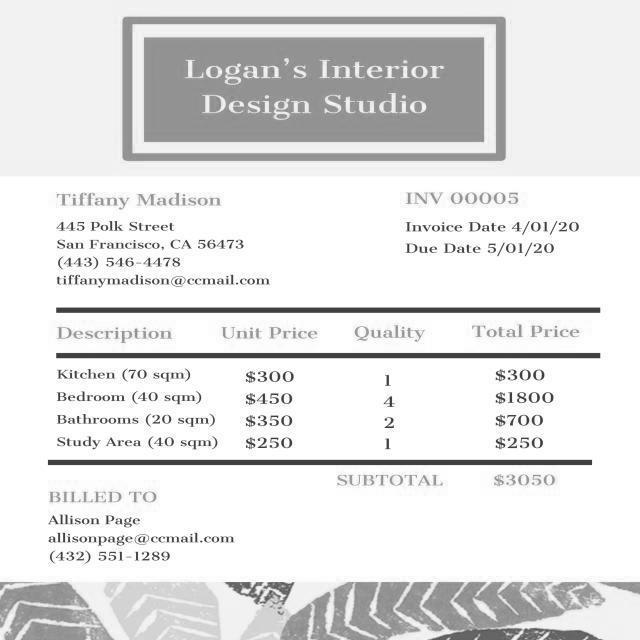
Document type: Invoice